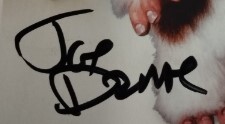
Signature of: joe dante